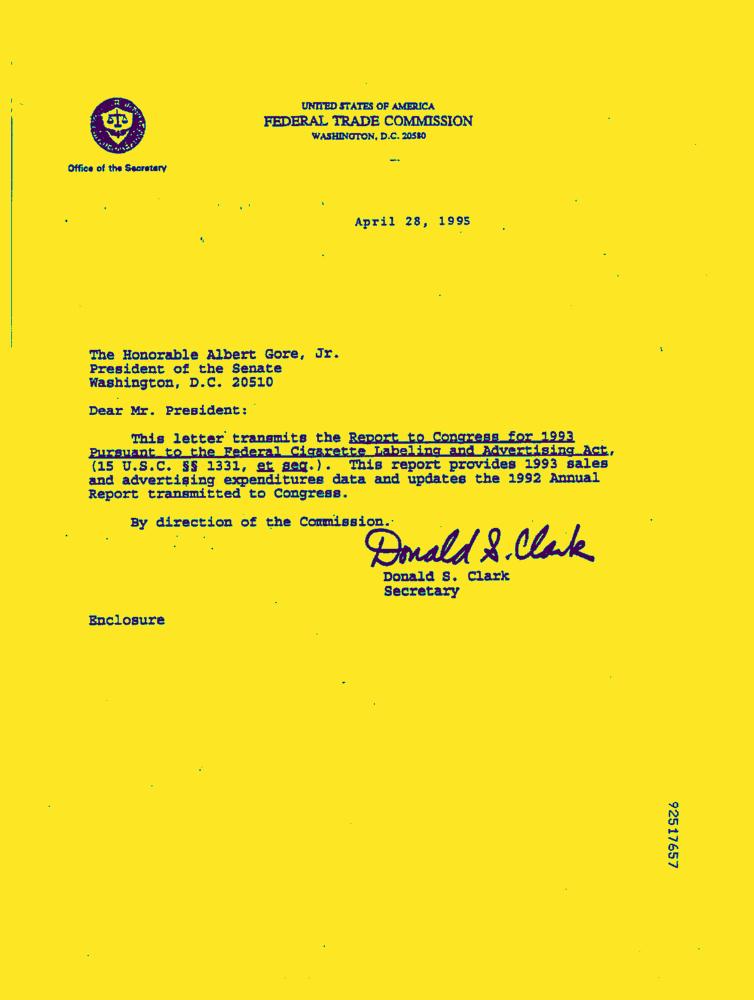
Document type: Letter-Doc